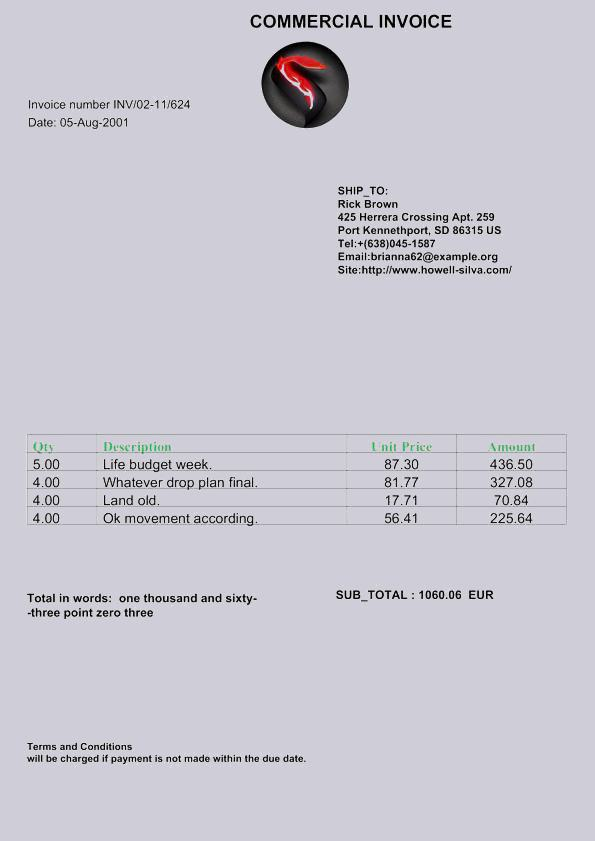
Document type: Invoice